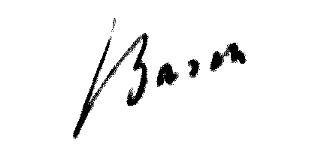
Signature of: victor basch